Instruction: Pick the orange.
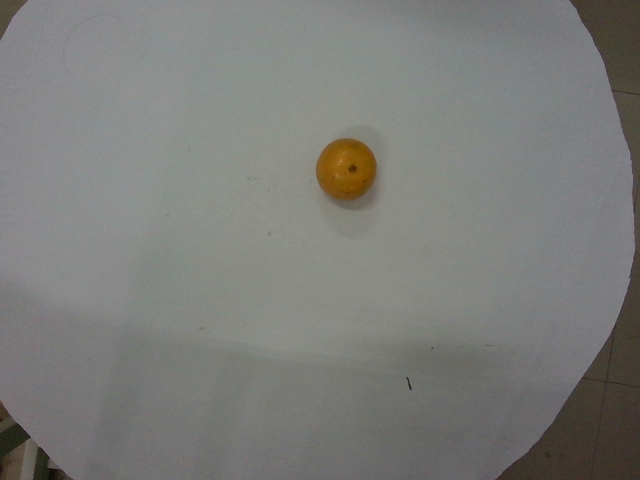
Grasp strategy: vertical